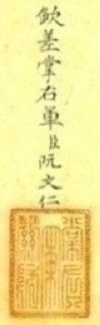
Signature of: nguyễn văn nhơn